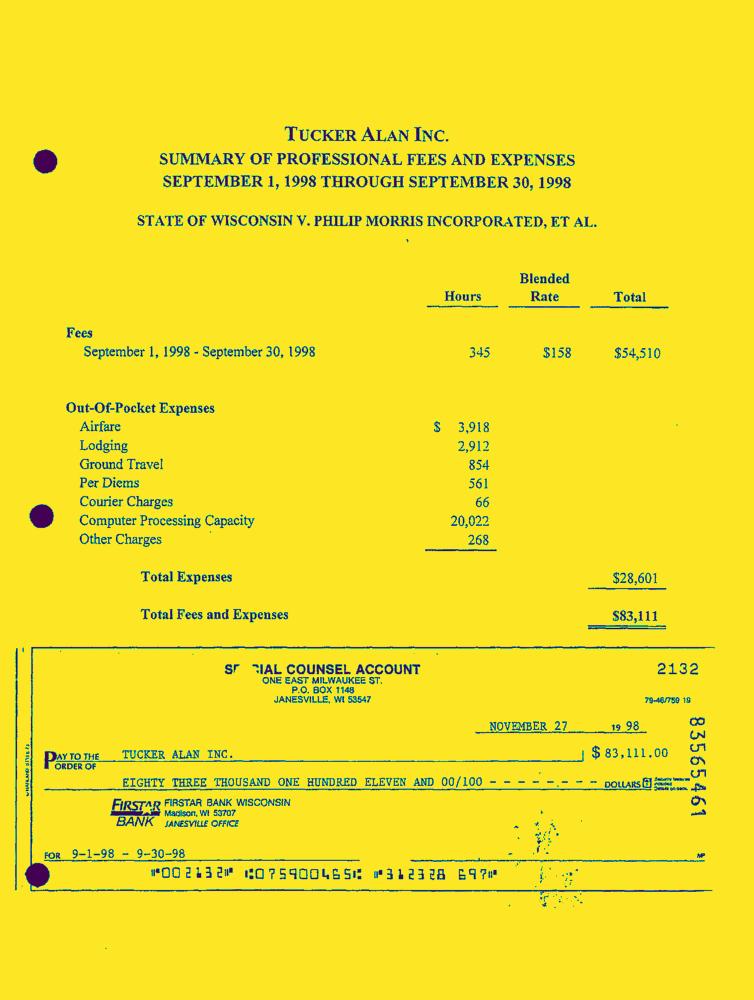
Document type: Invoice-Doc